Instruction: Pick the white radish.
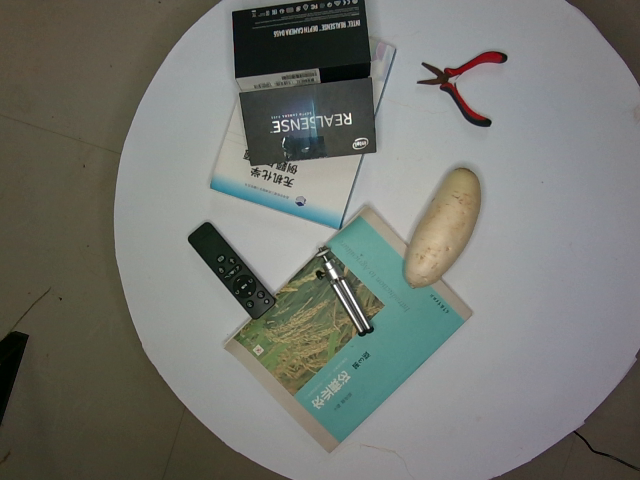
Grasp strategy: vertical